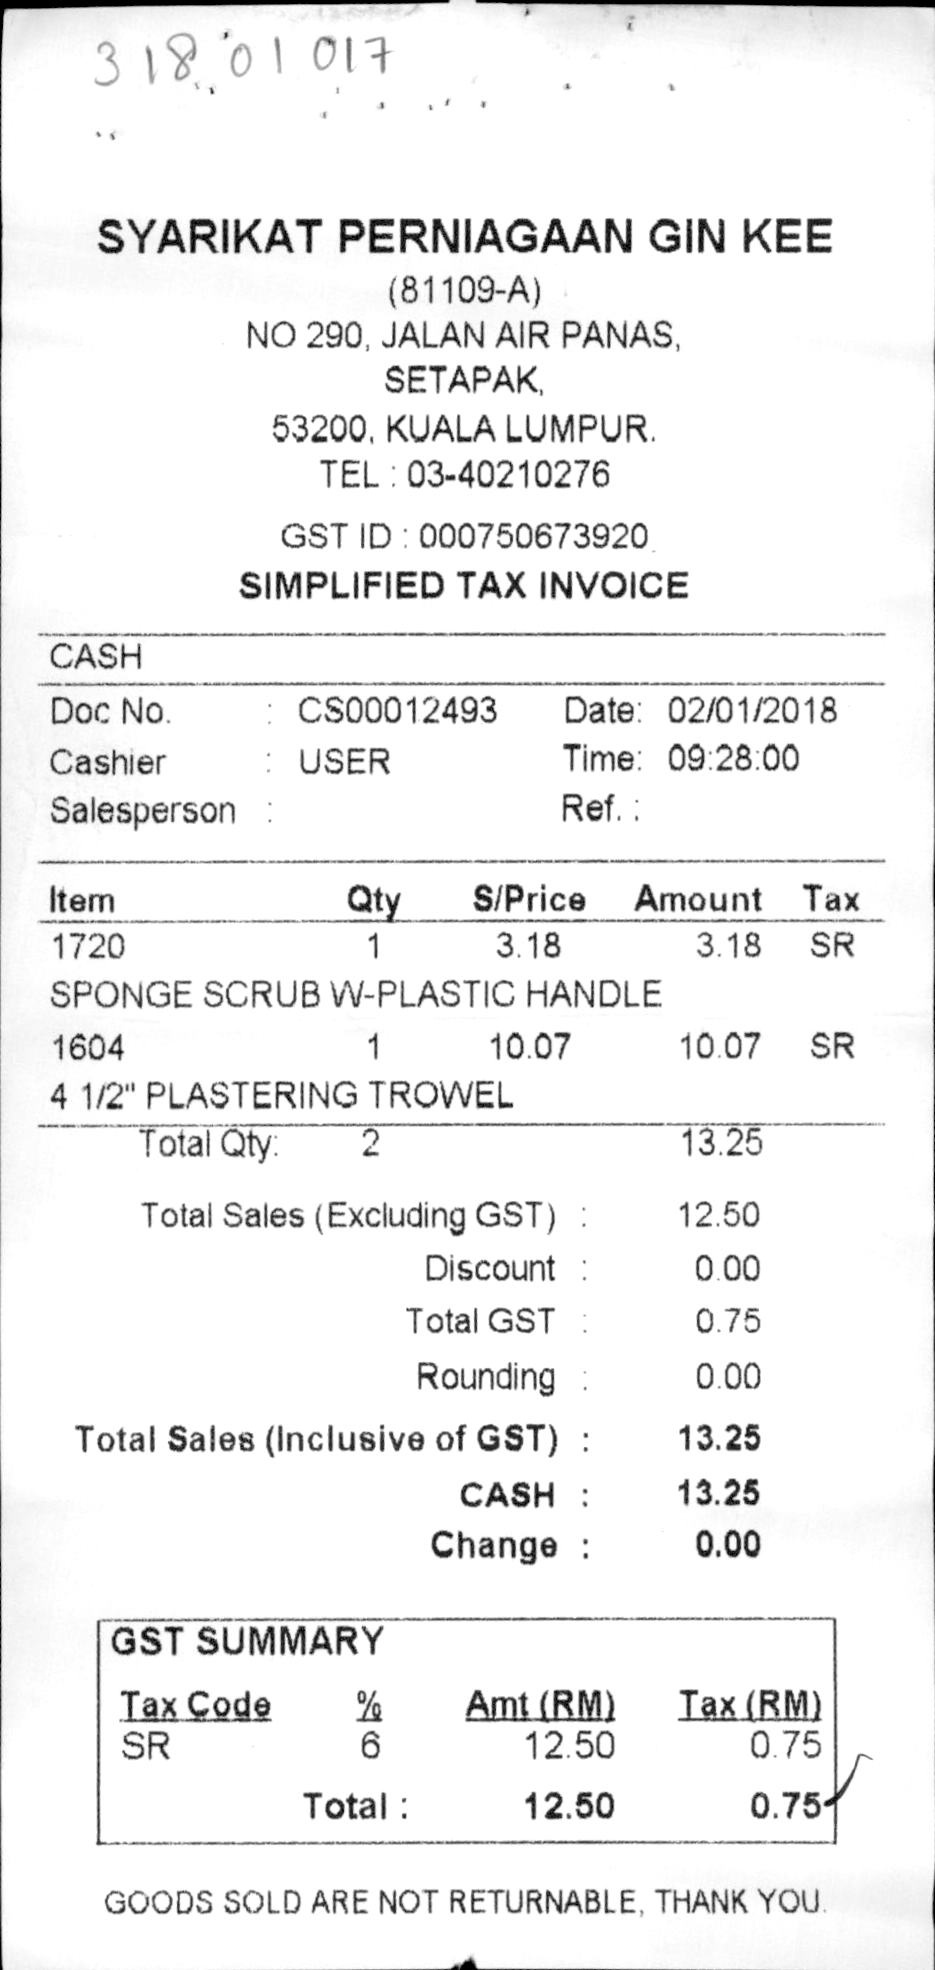
SYARIKAT PERNIAGAAN GIN KEE
(81109-A)
NO 290, JALAN AIR PANAS,
SETAPAK,
53200, KUALA LUMPUR
TEL : 03-40210276
GST ID : 000750673920
SIMPLIFIED TAX INVOICE
CASH
DOC NO.
GOODS SOLD ARE NOT RETURNABLE, THANK YOU.
: CS00012493
DATE: 02/01/2018
CASHIER
0.75
: USER
TIME: 09:28:00
SALESPERSON :
REF. :
ITEM
QTY
S/PRICE
AMOUNT
TAX
1720
1
3.18
3.18
SR
SPONGE SCRUB W-PLASTIC HANDLE
1604
1
10.07
10.07
SR
4 1/2" PLASTERING TROWEL
TOTAL QTY:
2
13.25
TOTAL SALES (EXCLUDING GST) :
12.50
DISCOUNT :
0.00
TOTAL GST :
0.75
ROUNDING :
0.00
TOTAL SALES (INCLUSIVE OF GST) :
13.25
CASH :
13.25
CHANGE :
0.00
GST SUMMARY
TAX CODE
%
AMT(RM)
TAX(RM)
SR
6
12.50
0.75
TOTAL :
12.50